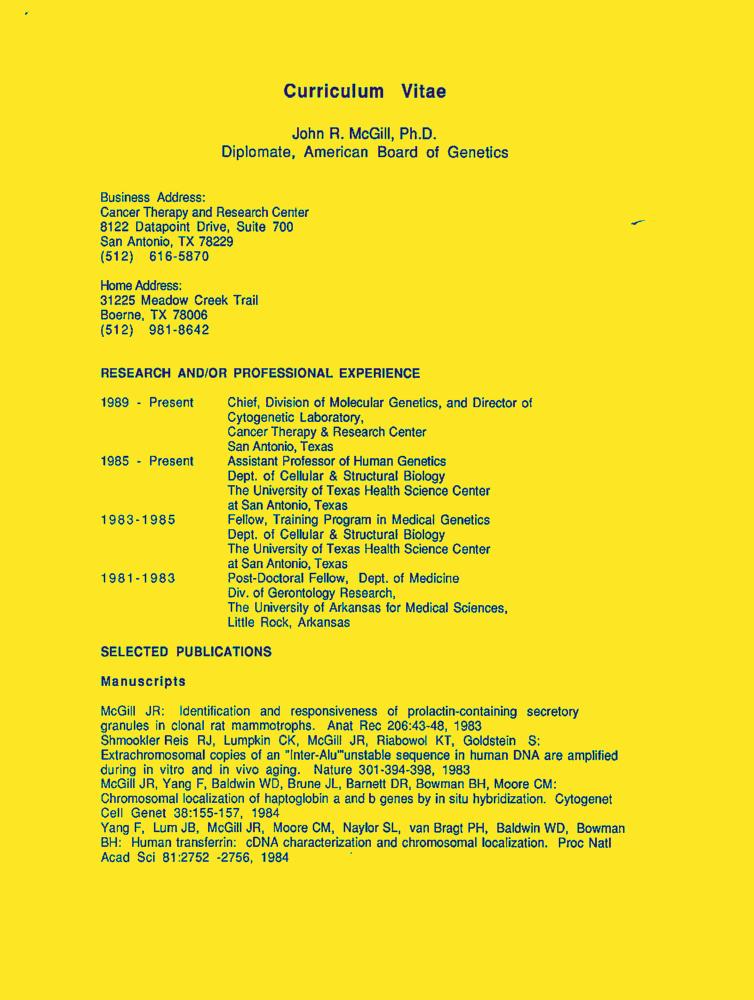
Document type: Resume-Doc